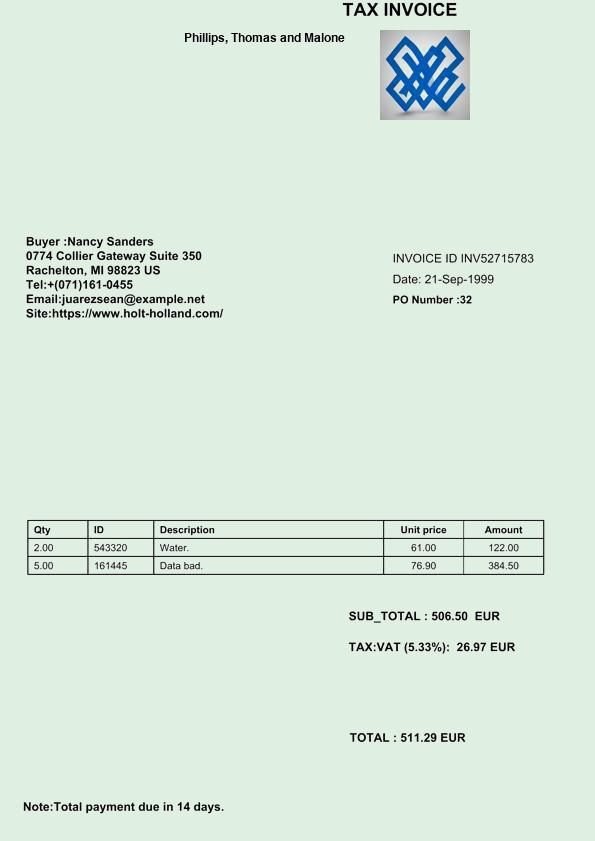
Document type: Invoice